Question: What could the diagnosis suggest?
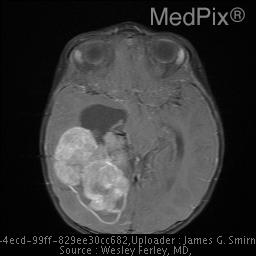
Answer: The possible diagnosis includes Choroid plexus carcinoma
Choroid plexus papilloma
PNET
Medulloepithelioma (infants)
Teratoma
Metastatic Adenocarcinoma (adults).